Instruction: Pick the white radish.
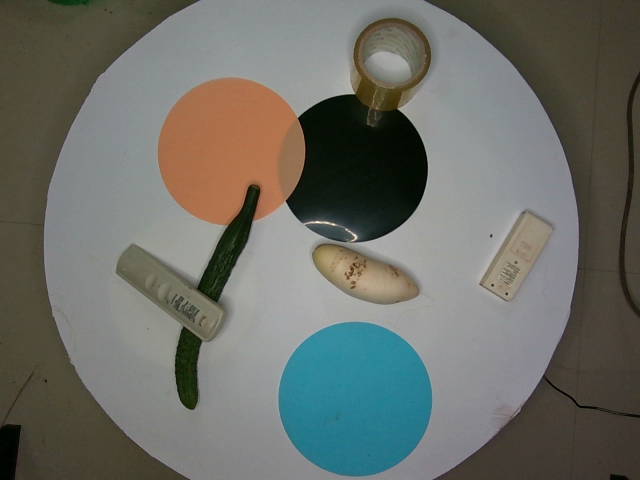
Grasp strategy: vertical